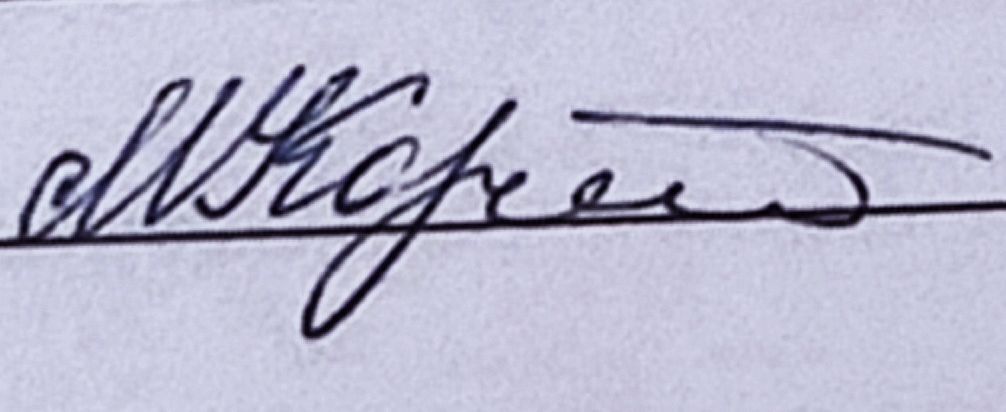
Signature of: mikhail korniyenko